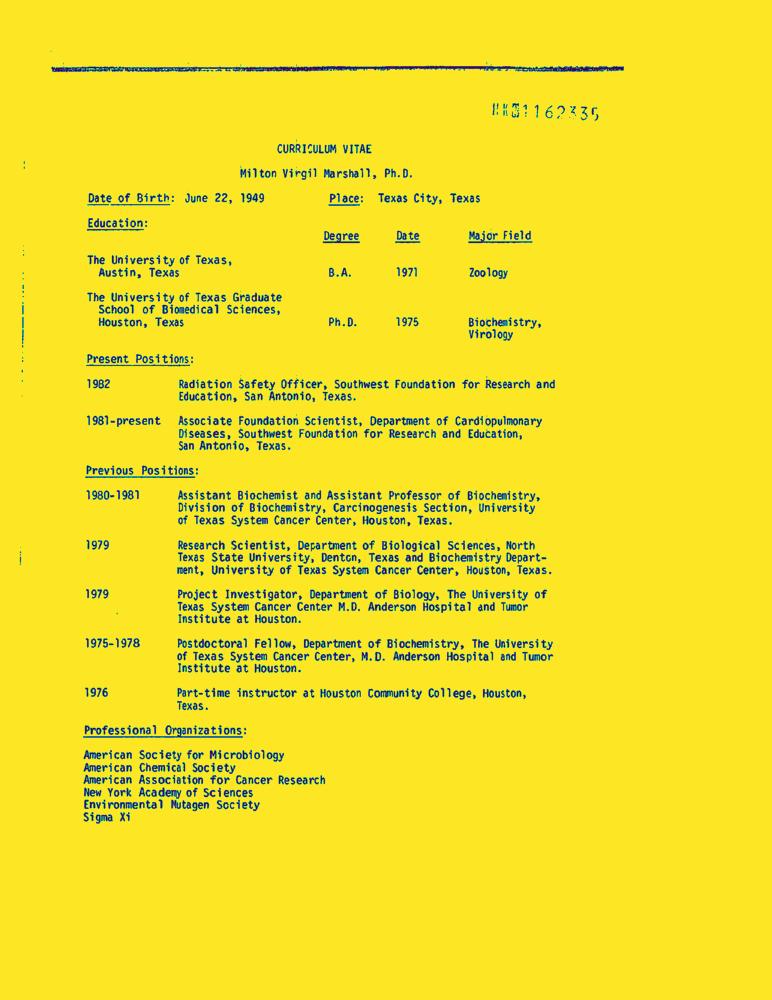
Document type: Resume-Doc